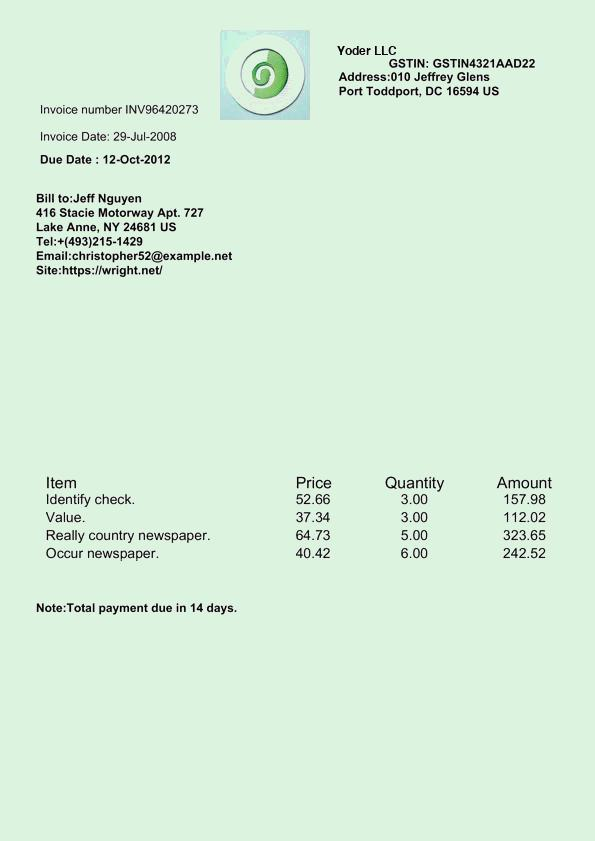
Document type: Invoice